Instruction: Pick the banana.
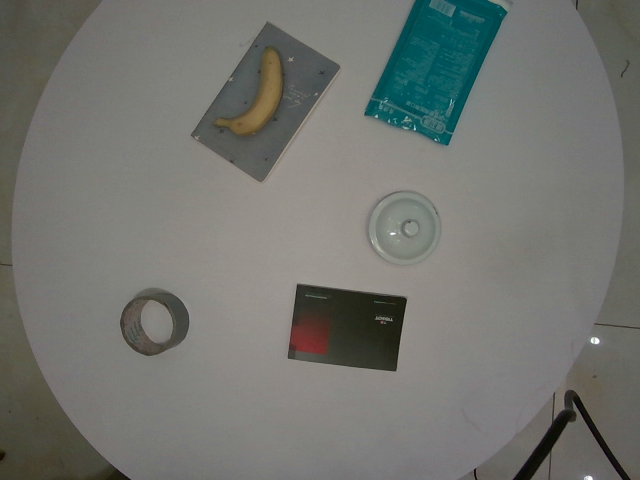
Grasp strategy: vertical